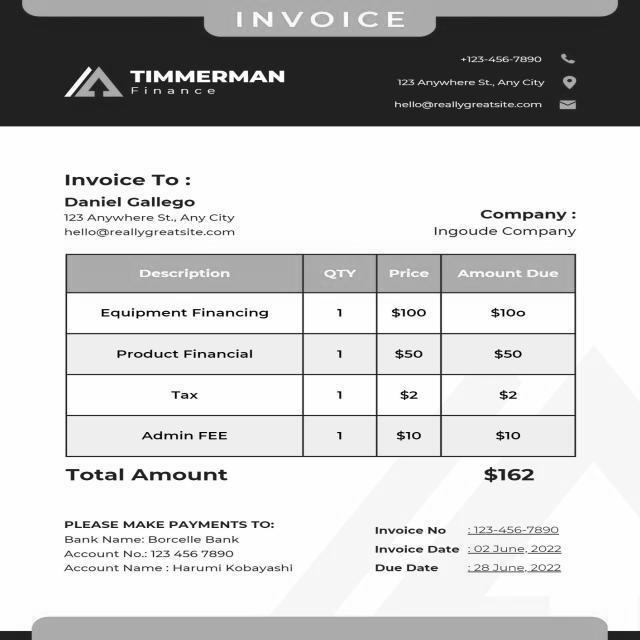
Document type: Invoice